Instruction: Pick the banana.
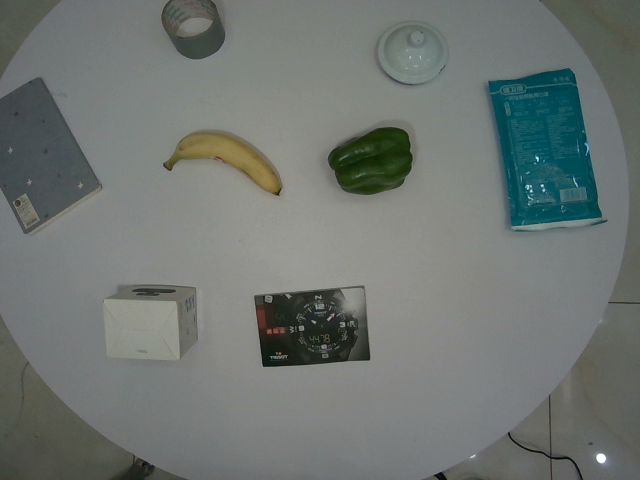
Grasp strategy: vertical